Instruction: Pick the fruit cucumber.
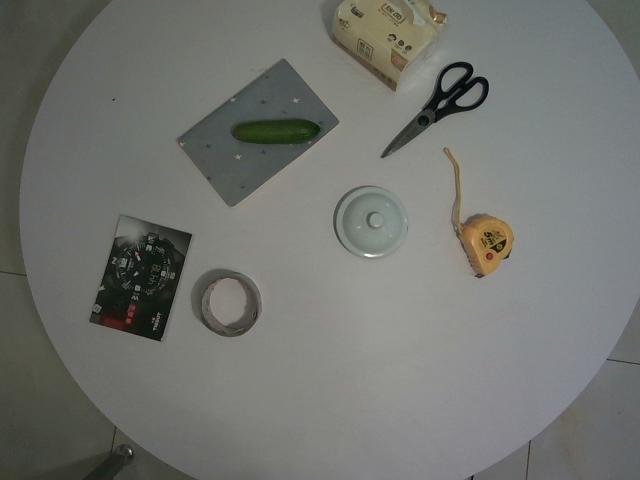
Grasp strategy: vertical